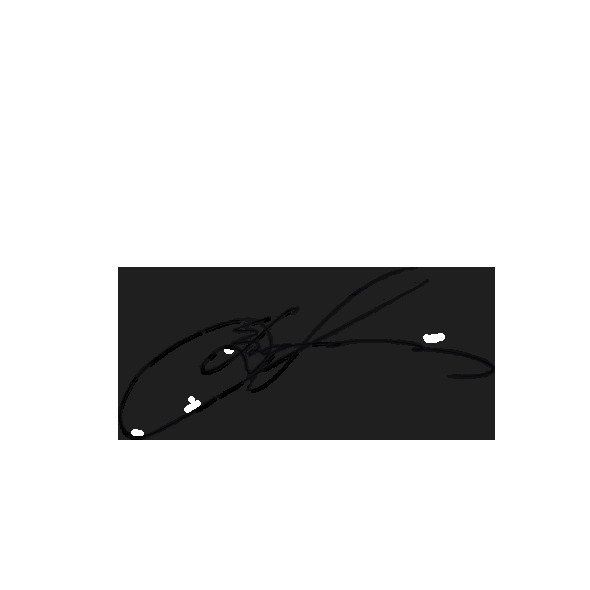
Signature of: q56368303